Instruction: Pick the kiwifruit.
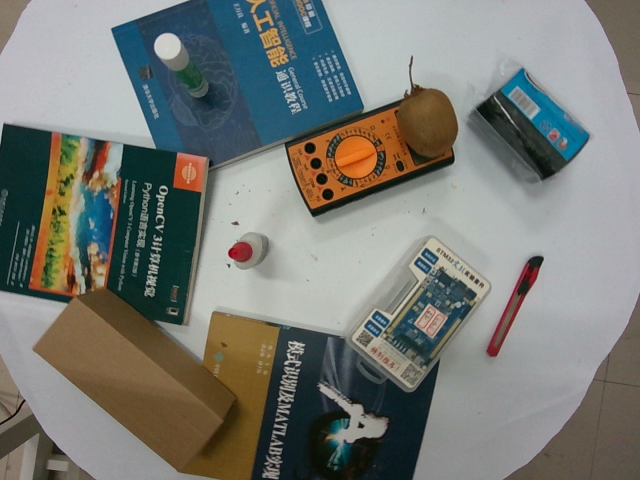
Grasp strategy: vertical